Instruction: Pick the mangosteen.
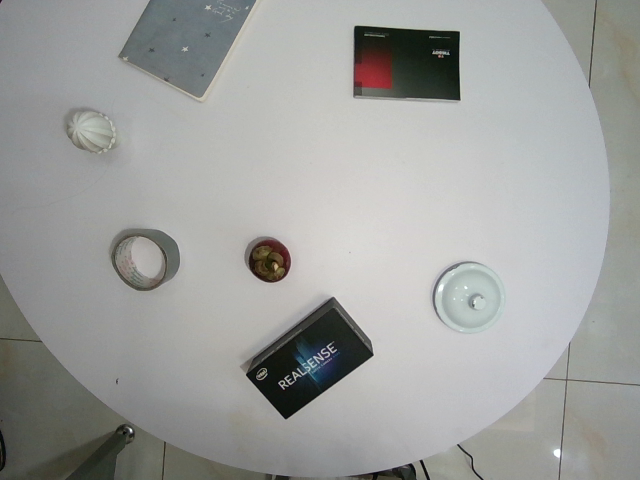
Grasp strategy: vertical